Question: What could the diagnosis suggest?
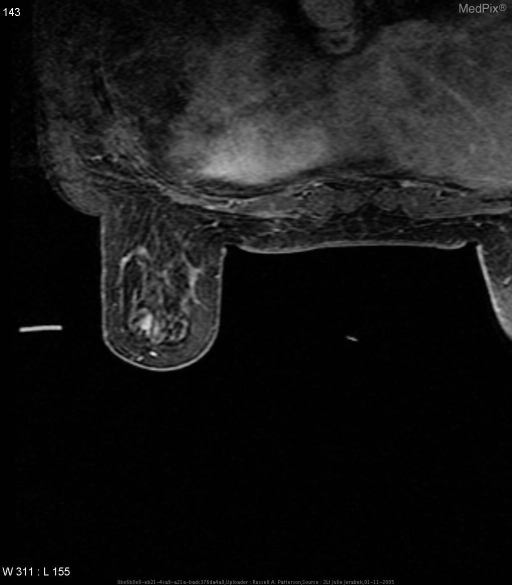
Answer: The possible diagnosis includes Differential Diagnosis for these findings in this case:
Malignant neoplasm—ductal carcinoma, lobular carcinoma, inflammatory carcinoma
Fibroadenoma
Abscess.